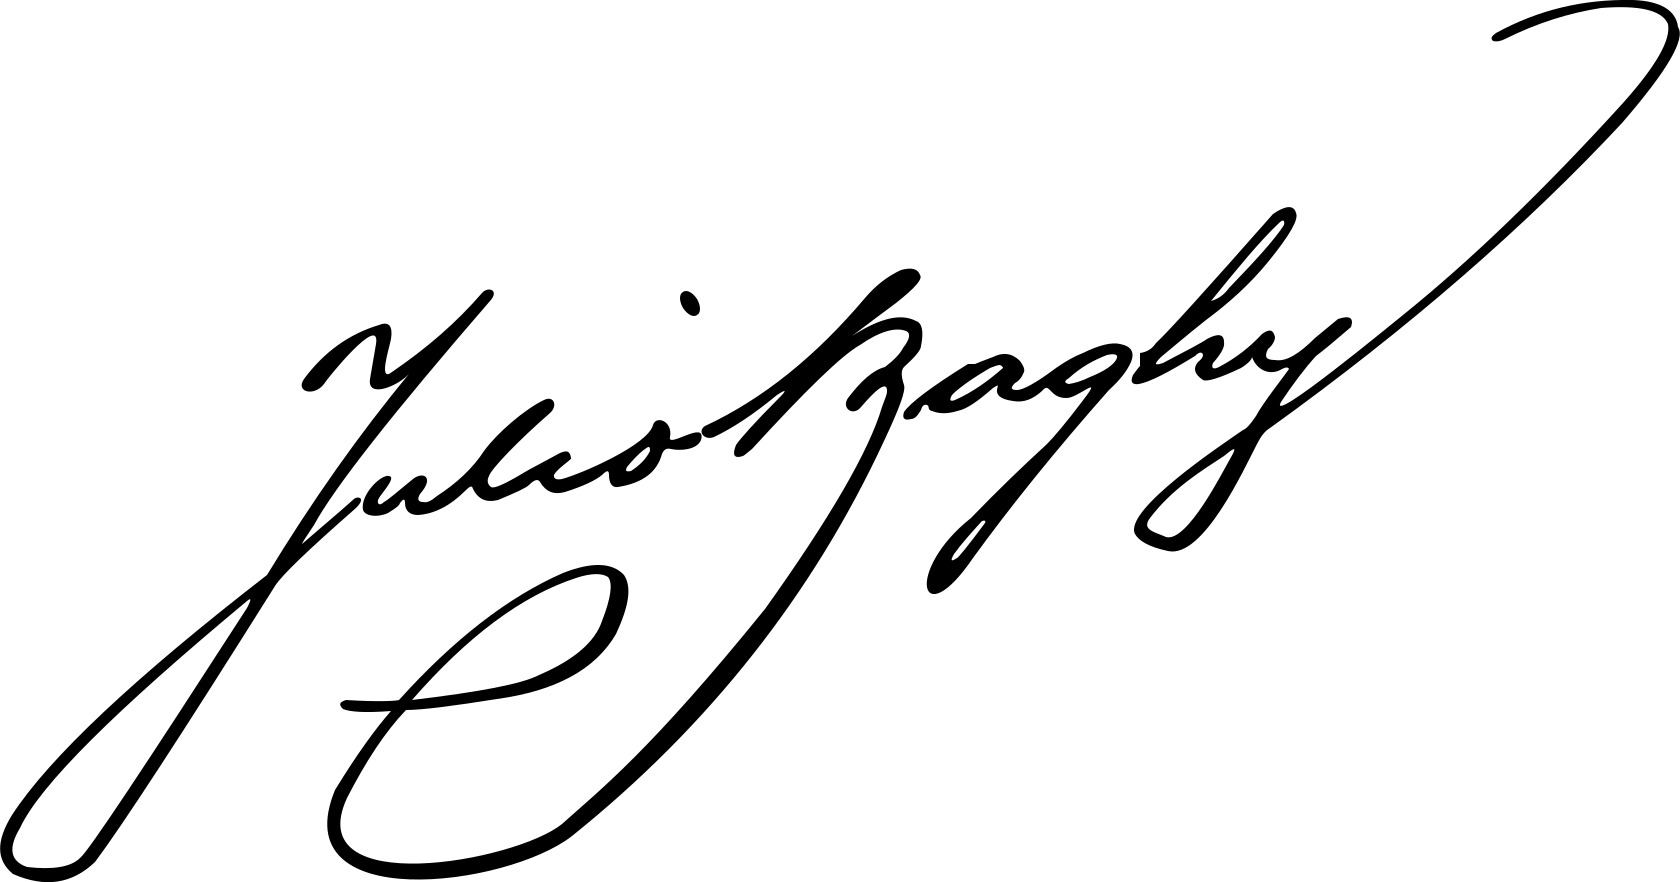
Signature of: julio baghy